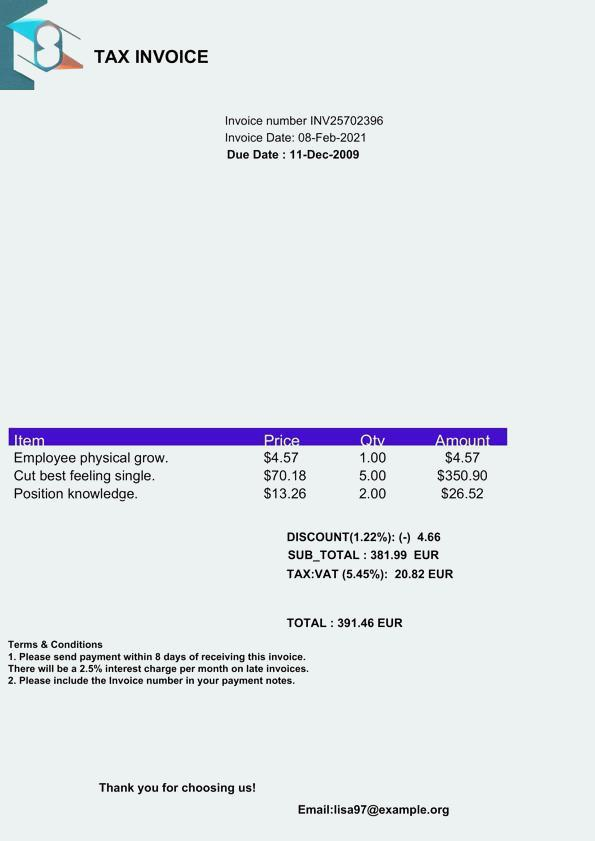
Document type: Invoice